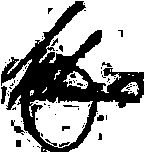
Signature of: charles christopher trowbridge